Please extract the written amount, numerical amount, recipient's name, date on the cheque, and the bank's name from the image.
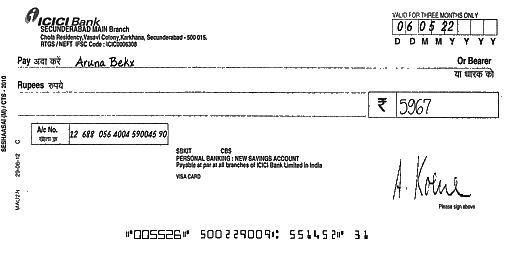
amt_in_words:
amt_in_figures: 5967
payee_name: Aruna Bekx
bank_name: ICICI Bank
cheque_date: 06/05/22